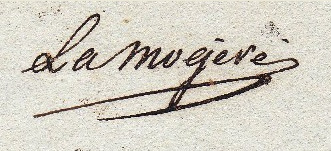
Signature of: louis victor aubert de la mogère